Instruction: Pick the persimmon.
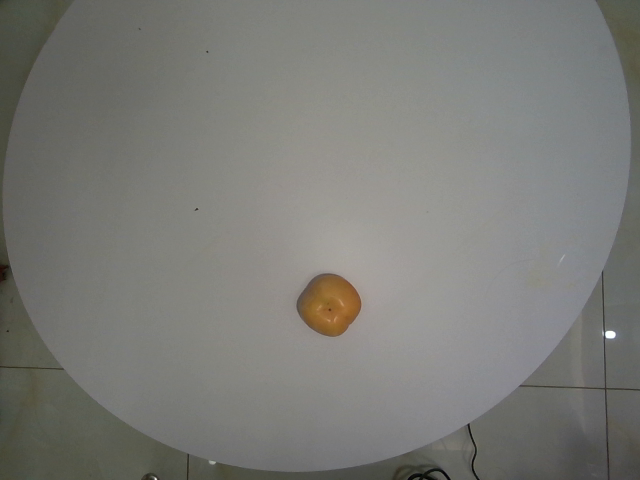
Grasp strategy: vertical